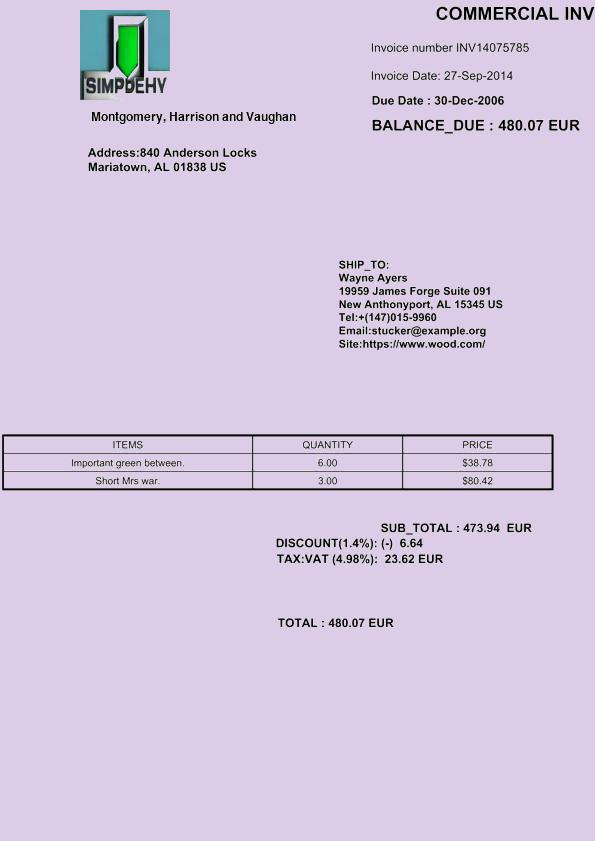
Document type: Invoice